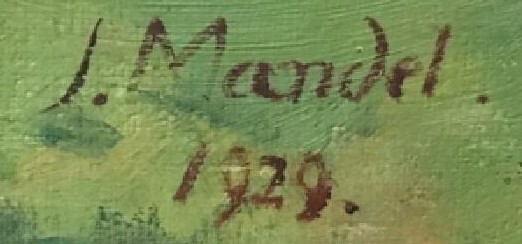
Signature of: jiří mandel